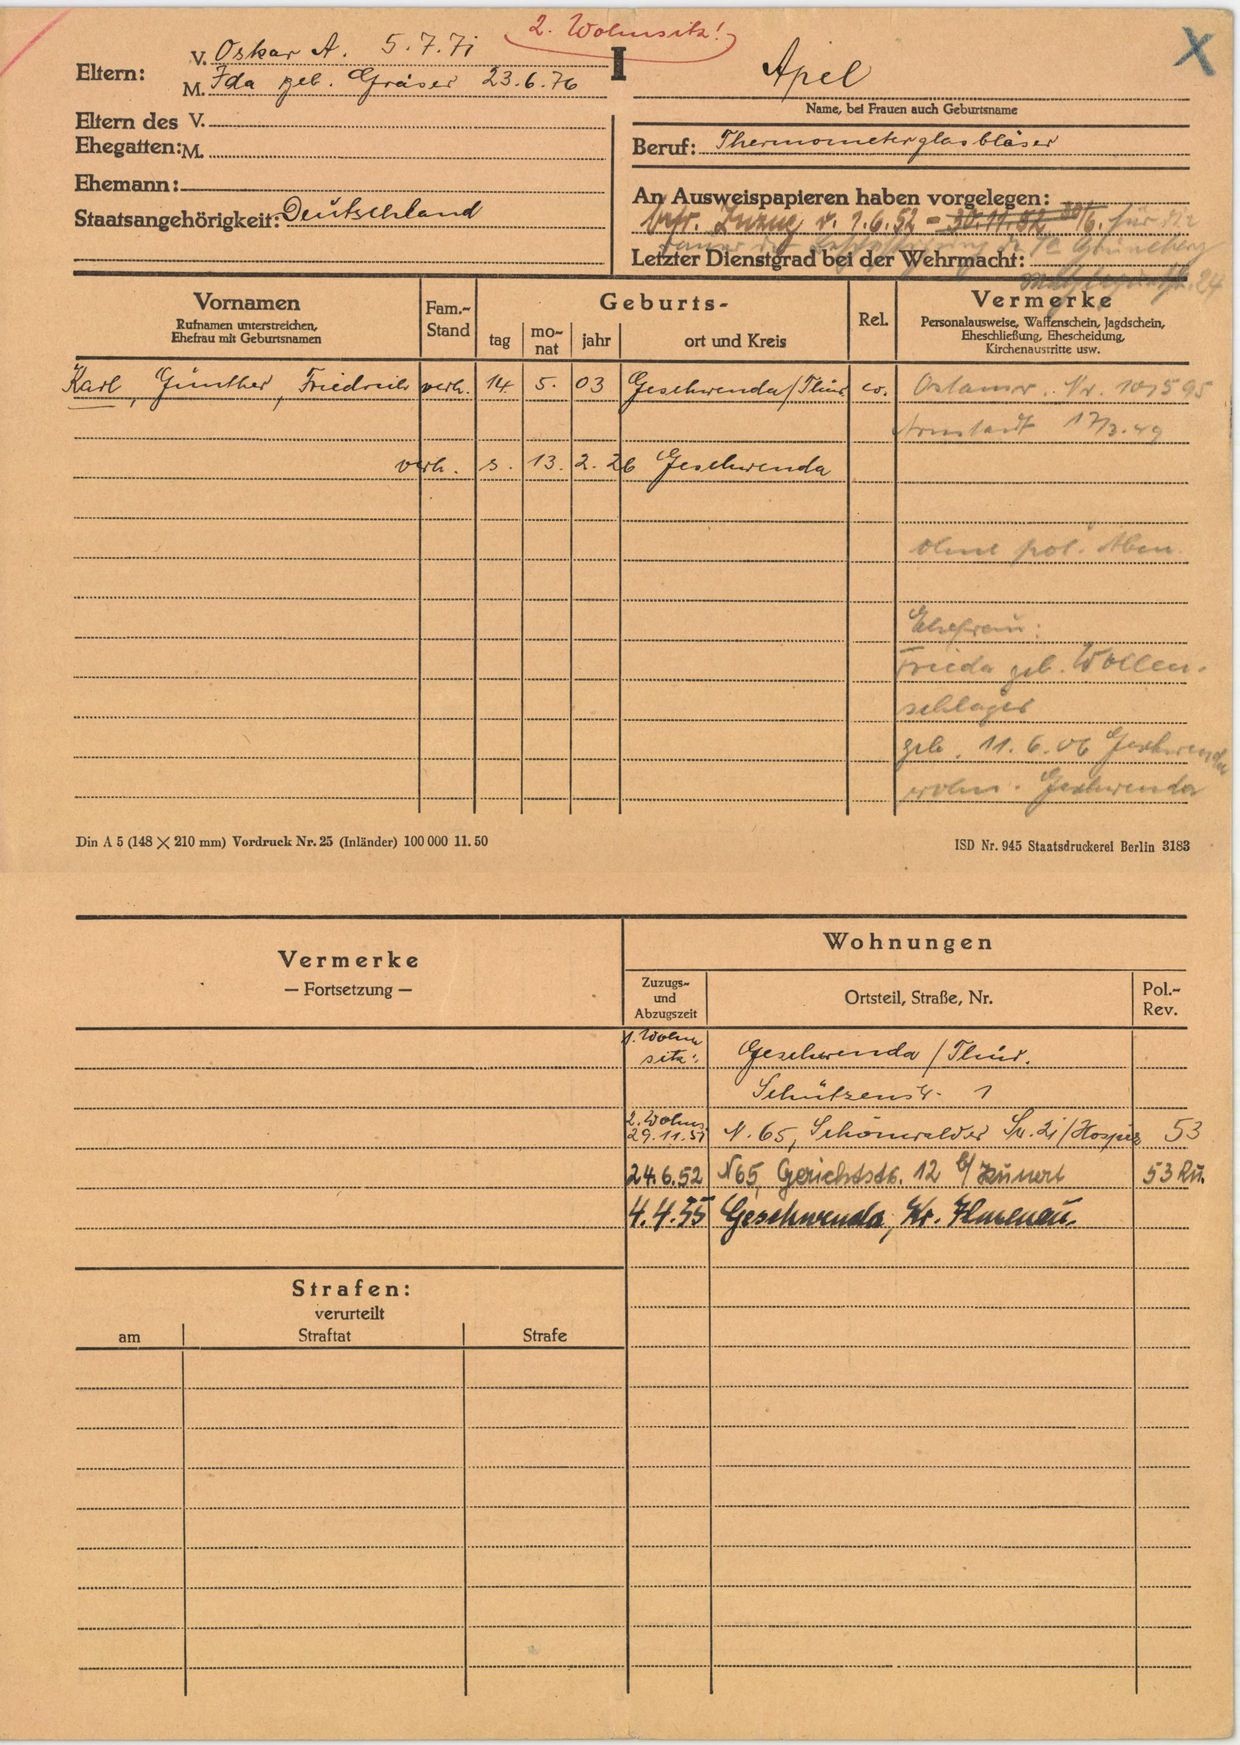
Apel